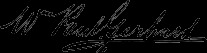
Signature of: william paul gerhard